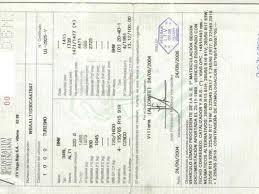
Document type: Invoice